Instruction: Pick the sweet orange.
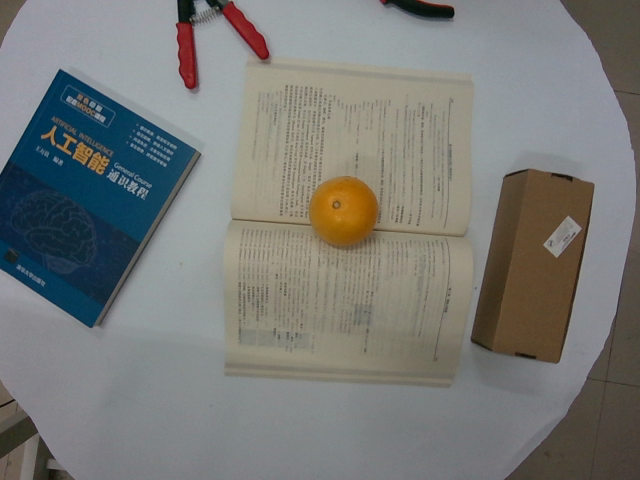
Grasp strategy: vertical